Question: Describe the condition in detail:
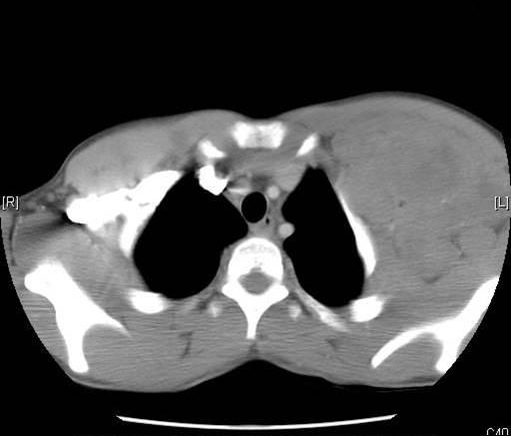
Answer: The disease is discussed as: Lymphoma (Hodgkin’s or Non-Hodgkin’s) is a common form of cancer that presents in a bimodal age distribution with a peak between 20-30 years of age and then a peak again around age 60.  Type is determined with histochemical testing of tumor cells.  Staging is done with CT or MRI.  Staging system is based on the Ann Arbor classification system and is I-IV with the A or B modifier.
Stage I – Single lymph node or organ   Stage II – Two or more lymphoid organs on same side of diaphragm
Stage III -  Involvement on both sides of diaphragm   Stage IV – Involvement of extralymphoid organs
Nodal involvement is determined with CT or MRI and a node is considered positive if greater than 8mm.  Tumors may be B-cell or T-cell in origin.  Treatment is almost exclusively chemotherapeutic in nature and is aimed at specific tumor type.  Specific type is determined by bone marrow aspiration and testing of cells.